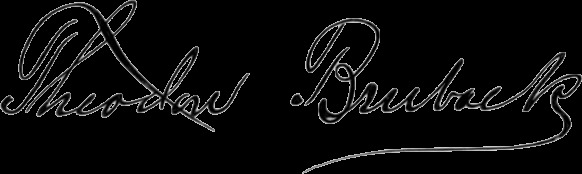
Signature of: theodore bruback